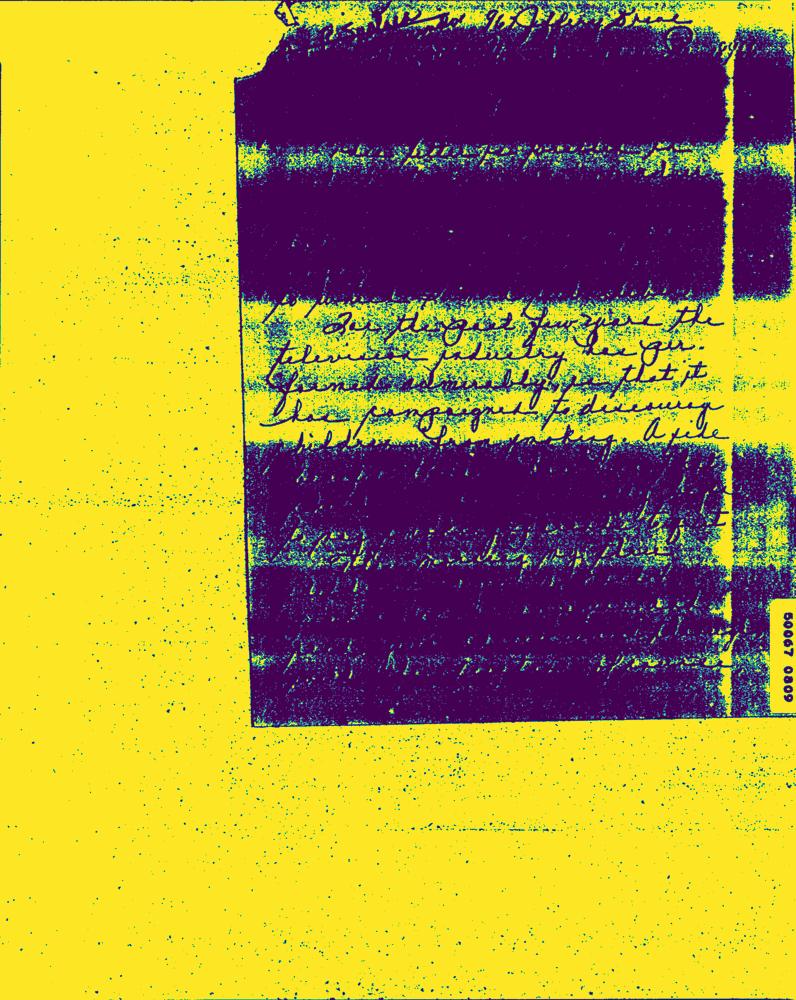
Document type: Hand-Written